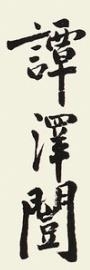
Signature of: tan zekai